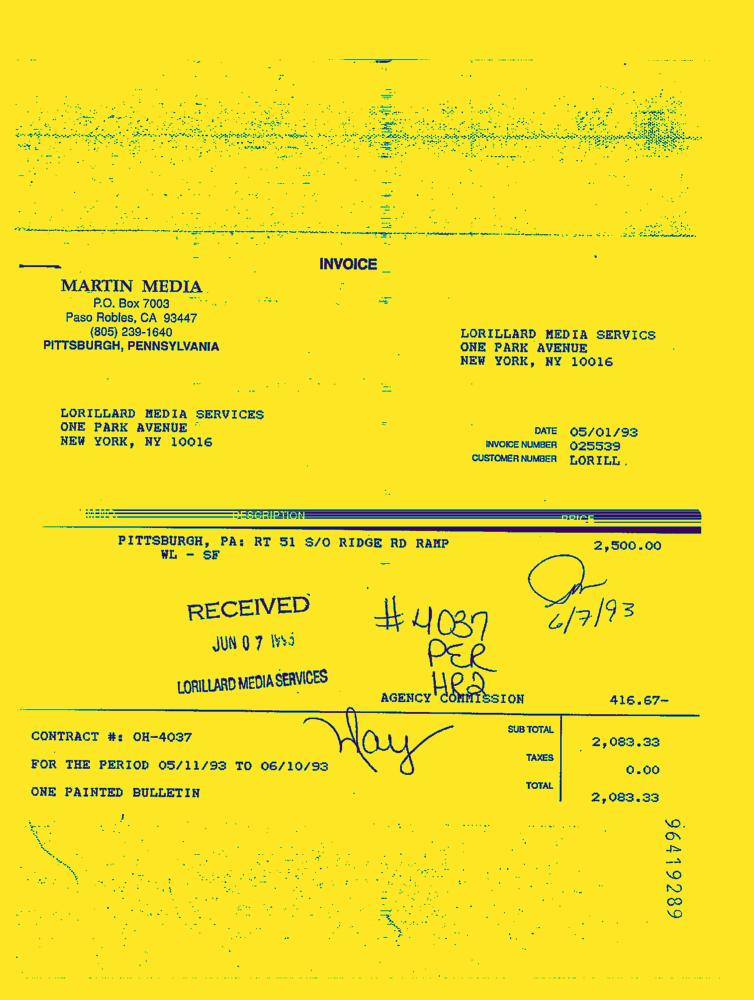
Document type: Invoice-Doc